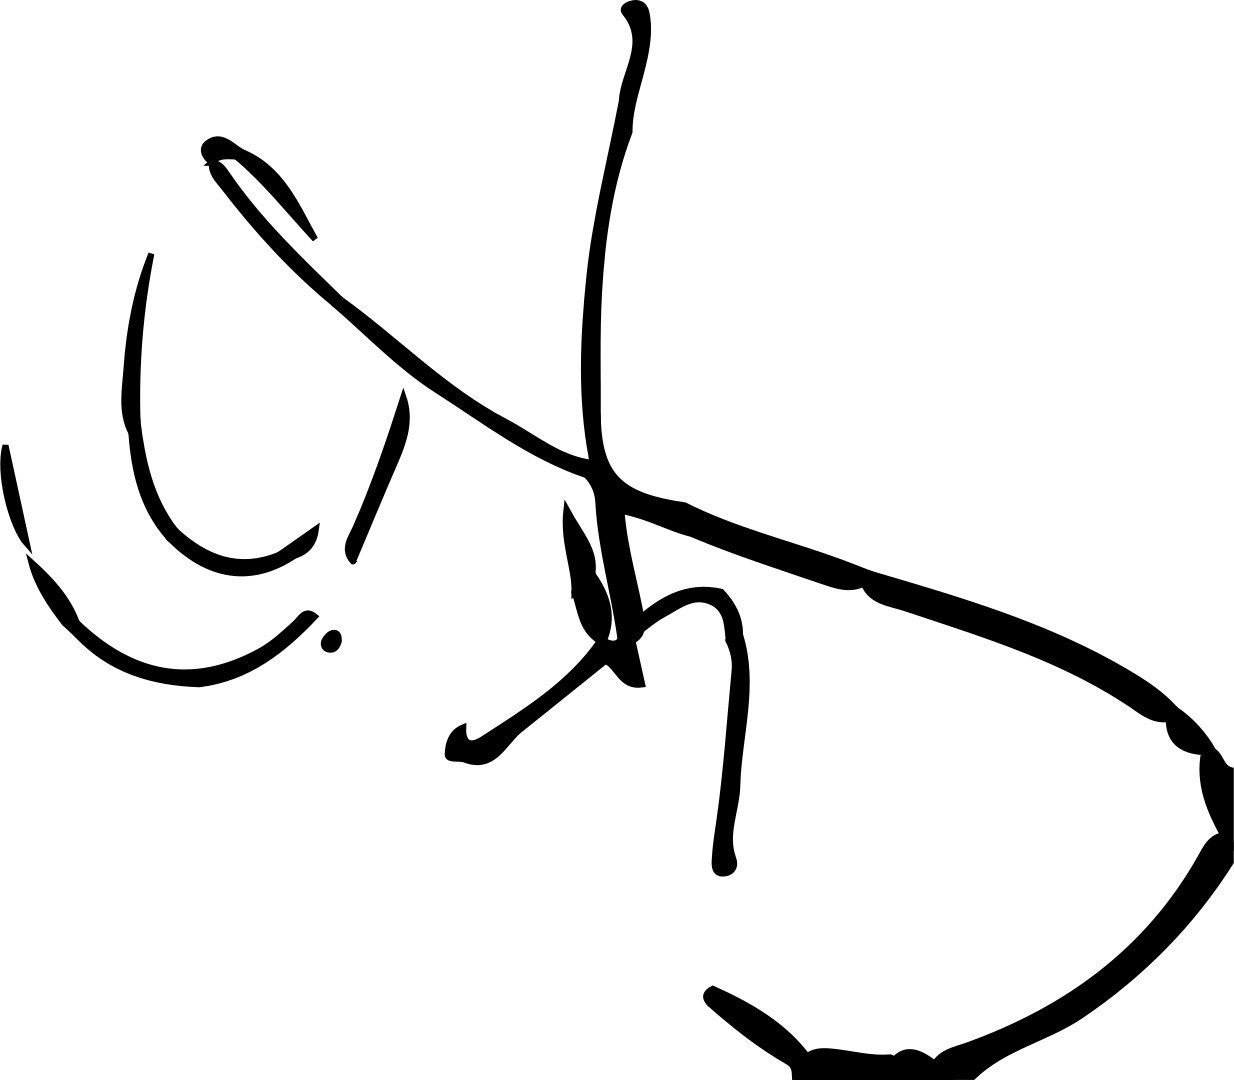
Signature of: gerardo fernández noroña